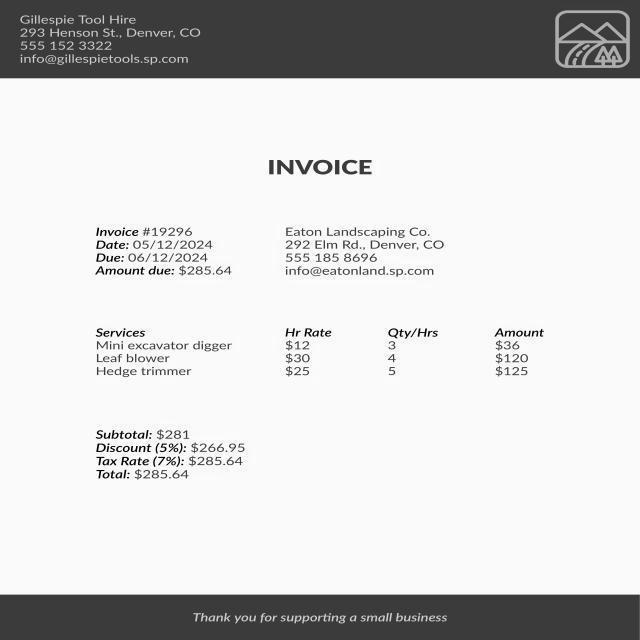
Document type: Invoice